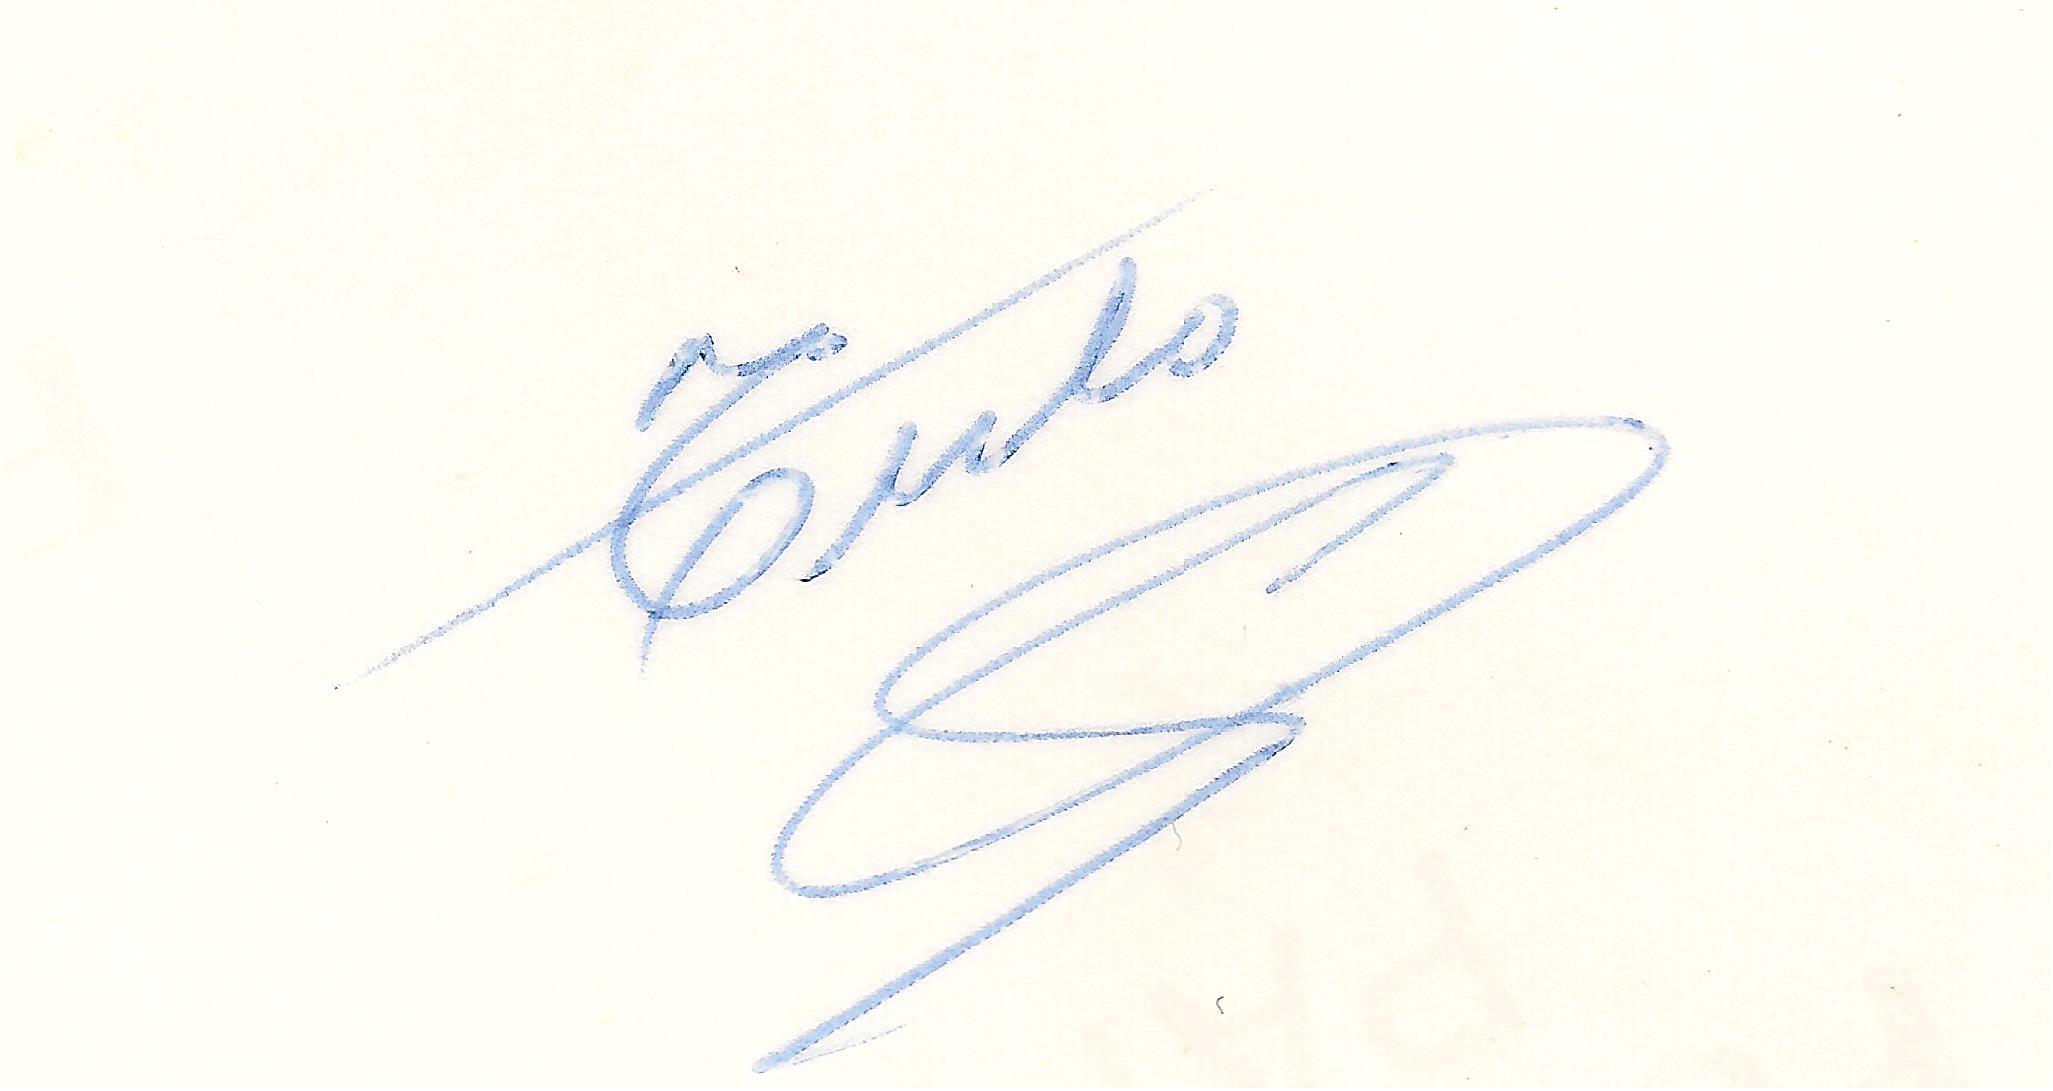
Signature of: fernando elías llamosas